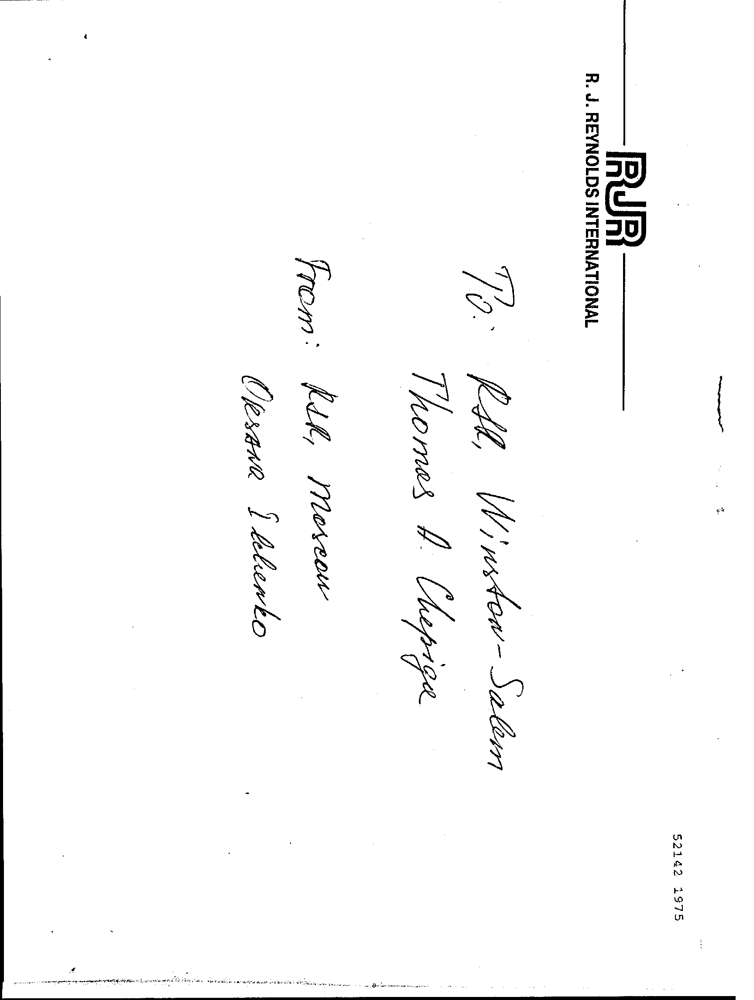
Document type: Invoice